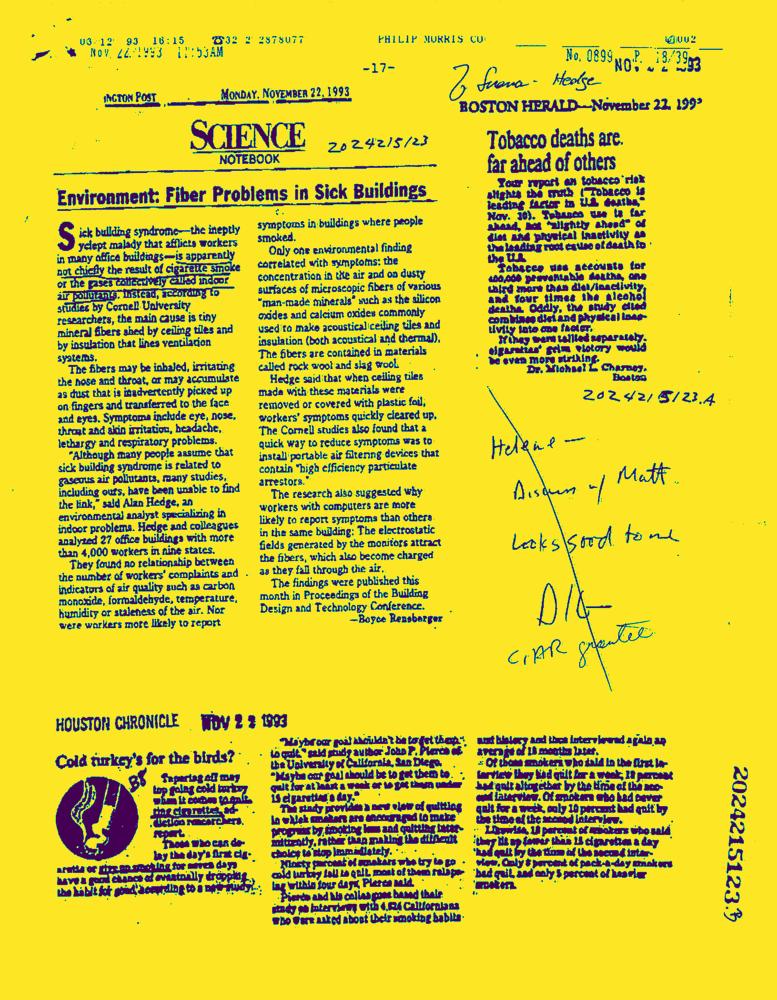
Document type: News-Article